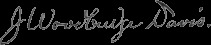
Signature of: john woodbridge davis